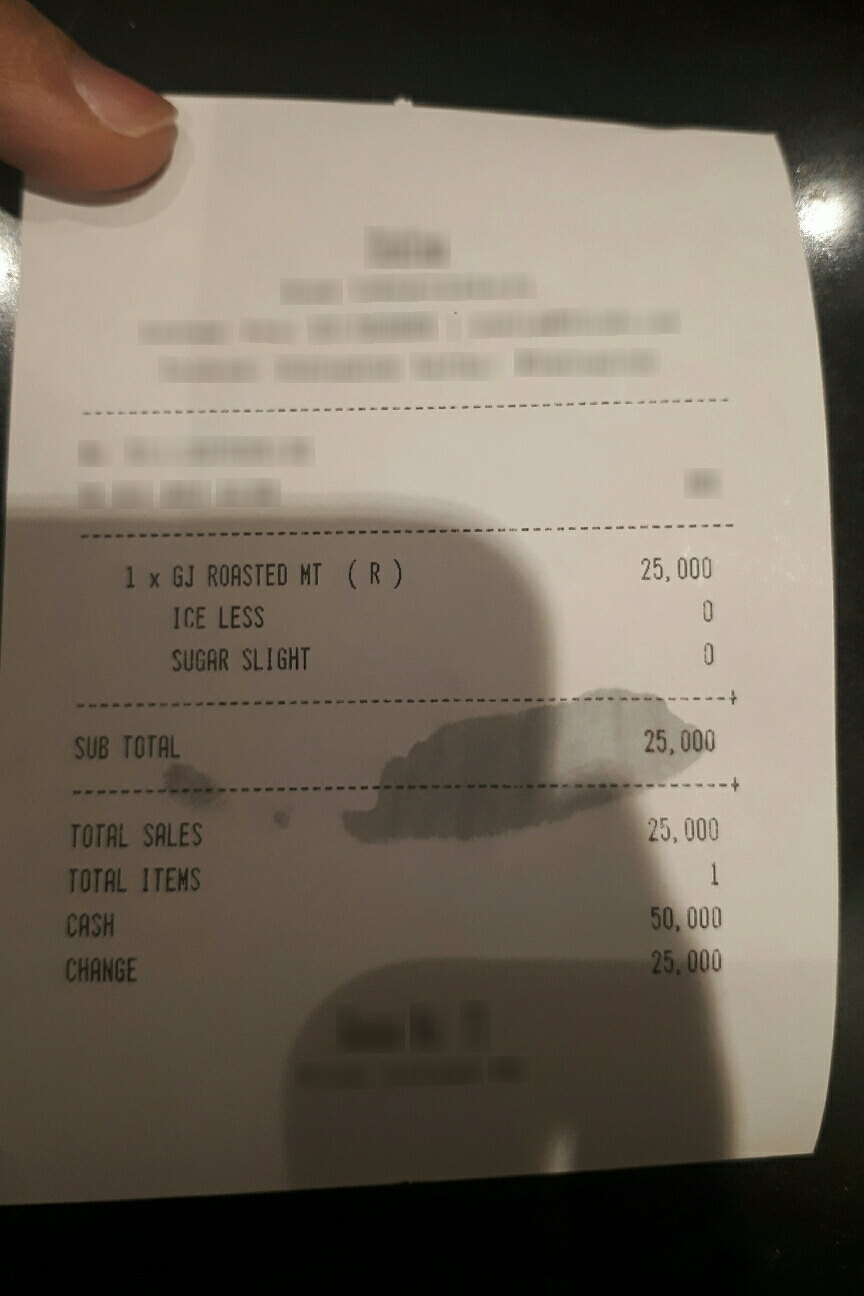
Number of items: 5
Subtotal: 25,000
Total: 25,000
OCR text regions:
text: x
text: 1
text: GJ
text: ROASTED
text: MT
text: (
text: R
text: )
text: 25,000
text: ICE
text: LESS
text: 0
text: SUGAR
text: SLIGHT
text: 0
text: SUB
text: TOTAL
text: 25,000
text: TOTAL
text: SALES
text: 25,000
text: TOTAL
text: ITEMS
text: 1
text: CASH
text: 50,000
text: CHANGE
text: 25,000